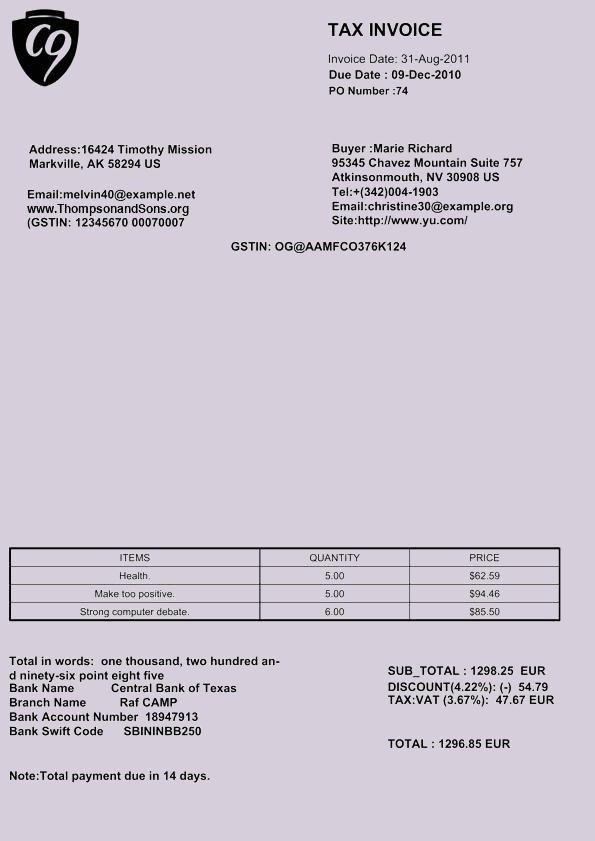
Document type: Invoice